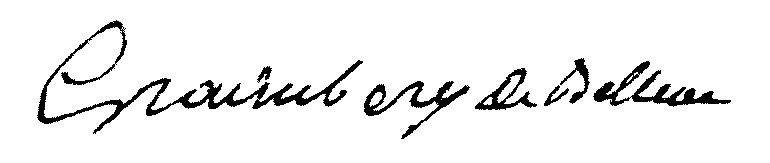
Signature of: gilles françois de graimberg de belleau